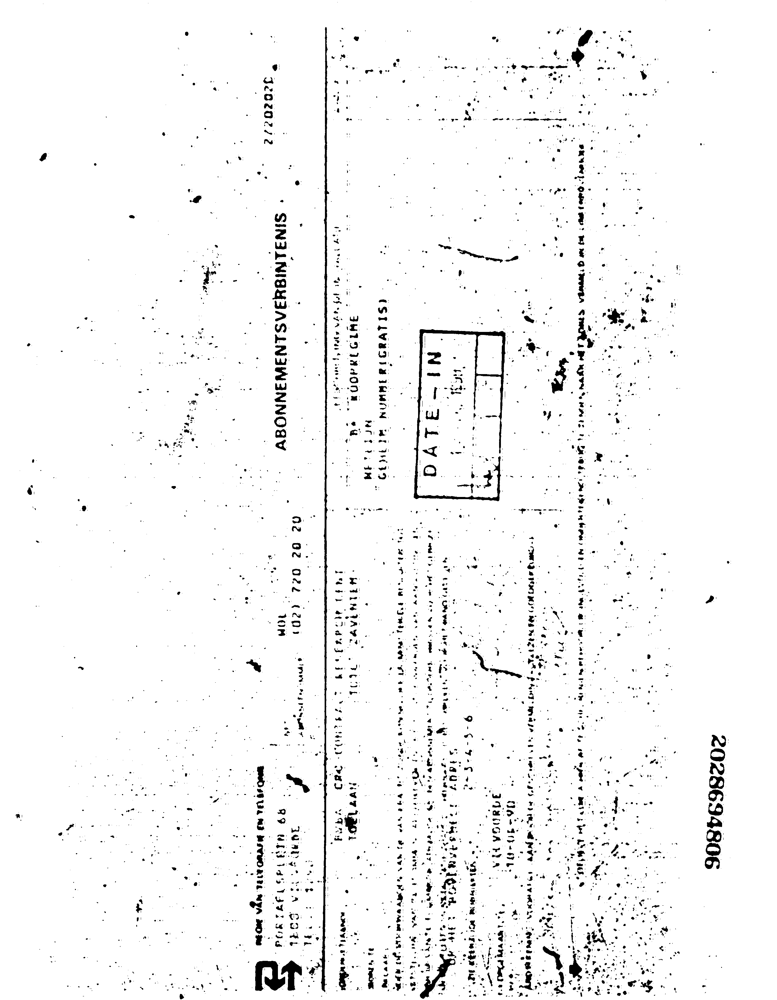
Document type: Invoice